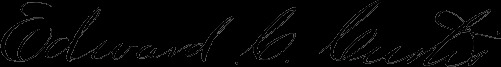
Signature of: edward c curtis